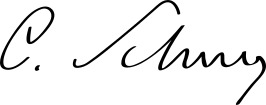
Signature of: carl schurz